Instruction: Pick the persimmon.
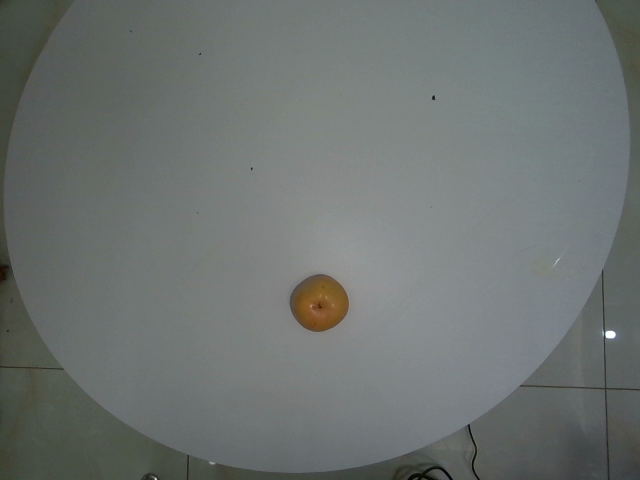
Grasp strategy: vertical